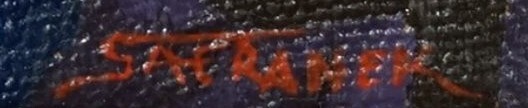
Signature of: jan šafránek